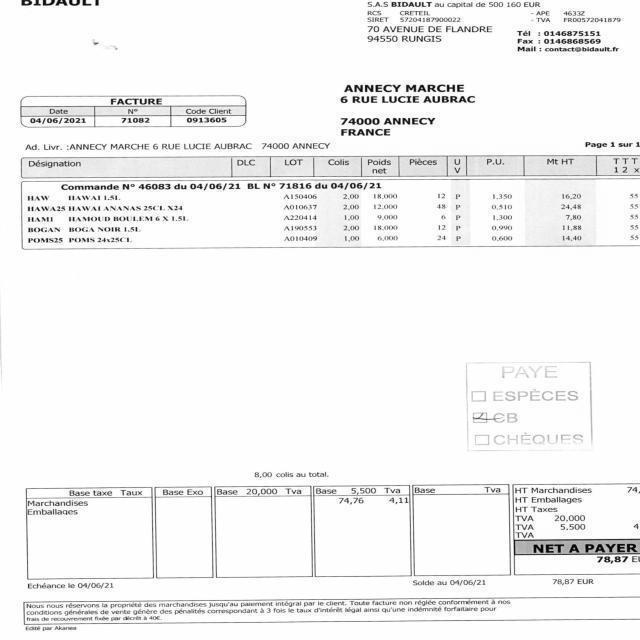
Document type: Invoice